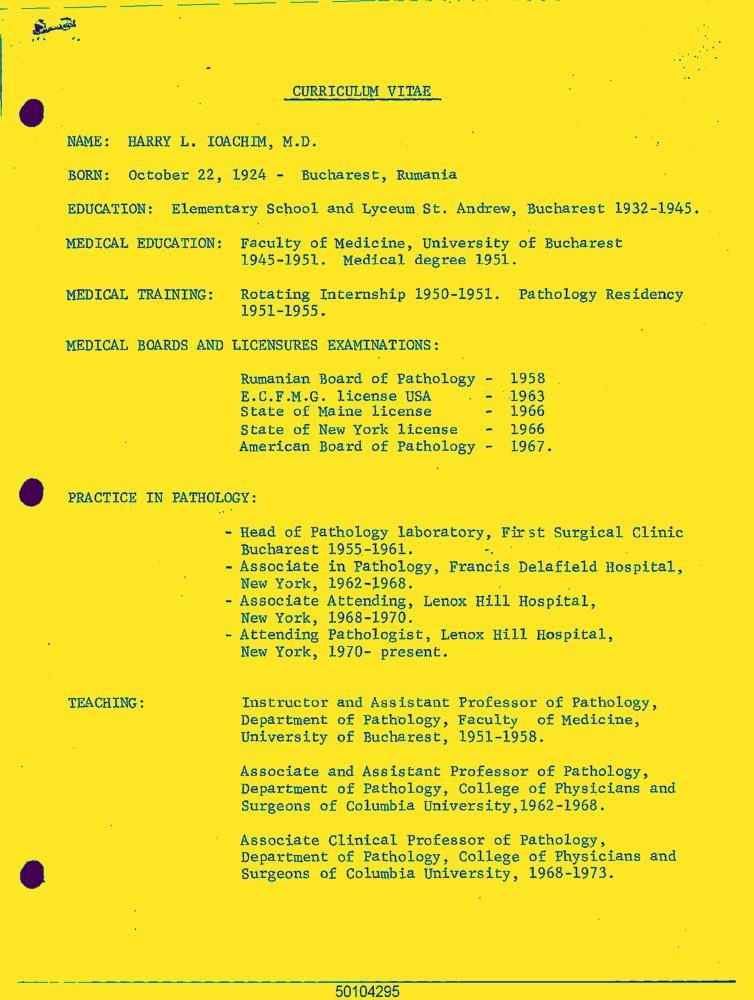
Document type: Resume-Doc